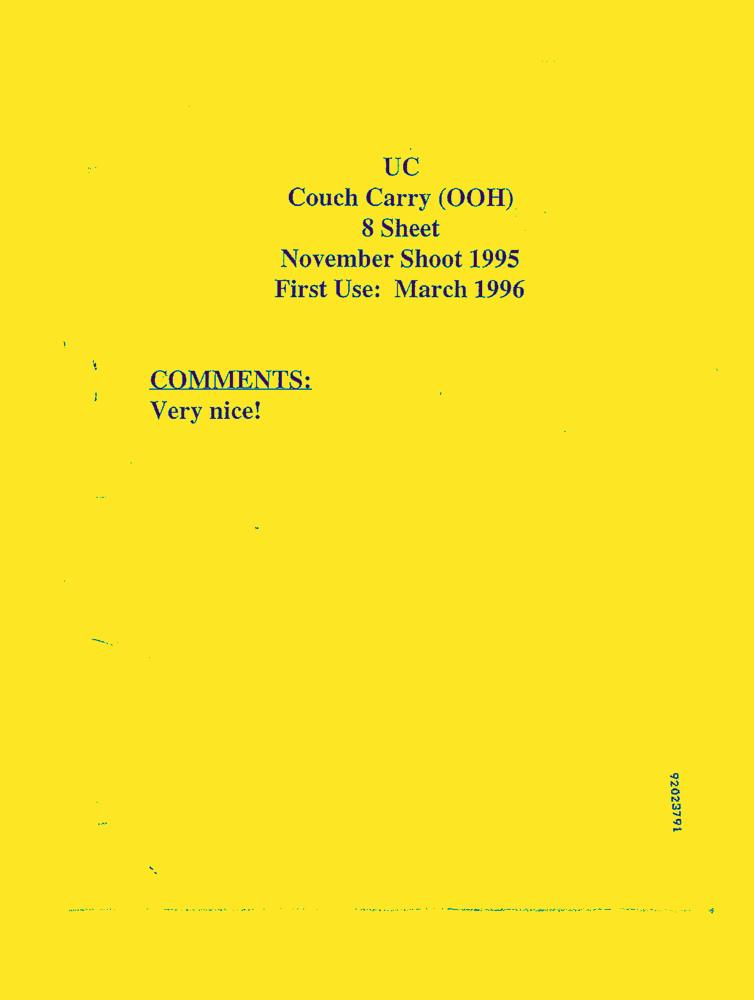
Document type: AD